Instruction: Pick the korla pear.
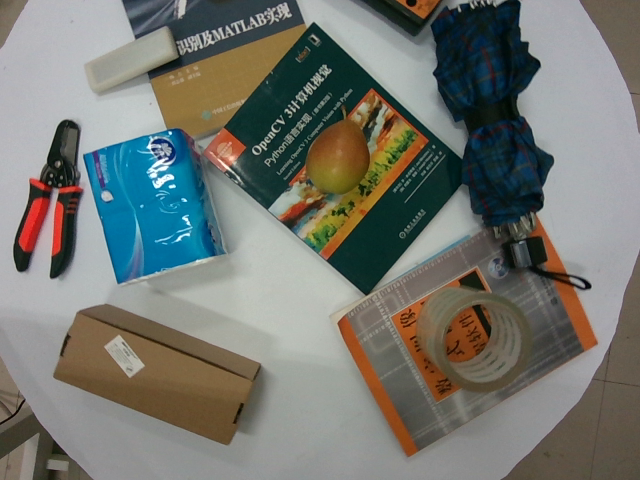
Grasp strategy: vertical